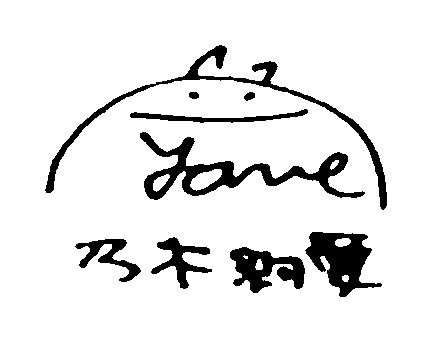
Signature of: ayame nogi